Question: How is the history relevant to the case?
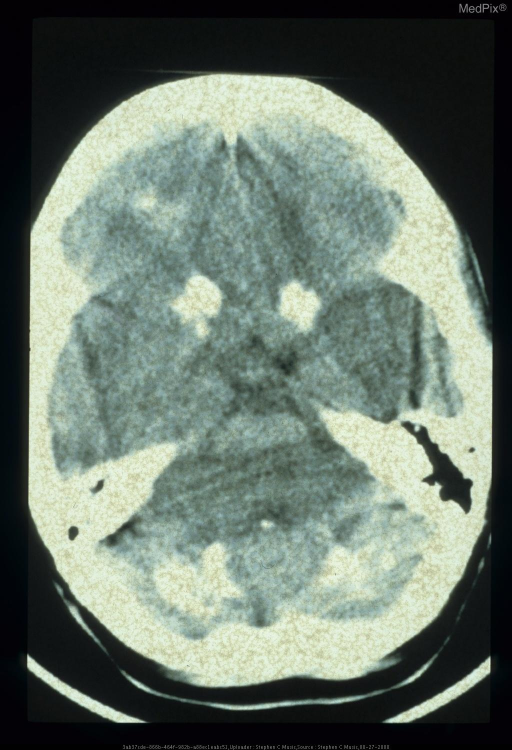
Answer: The patient's history of 25 y.o. woman is key in understanding the case.